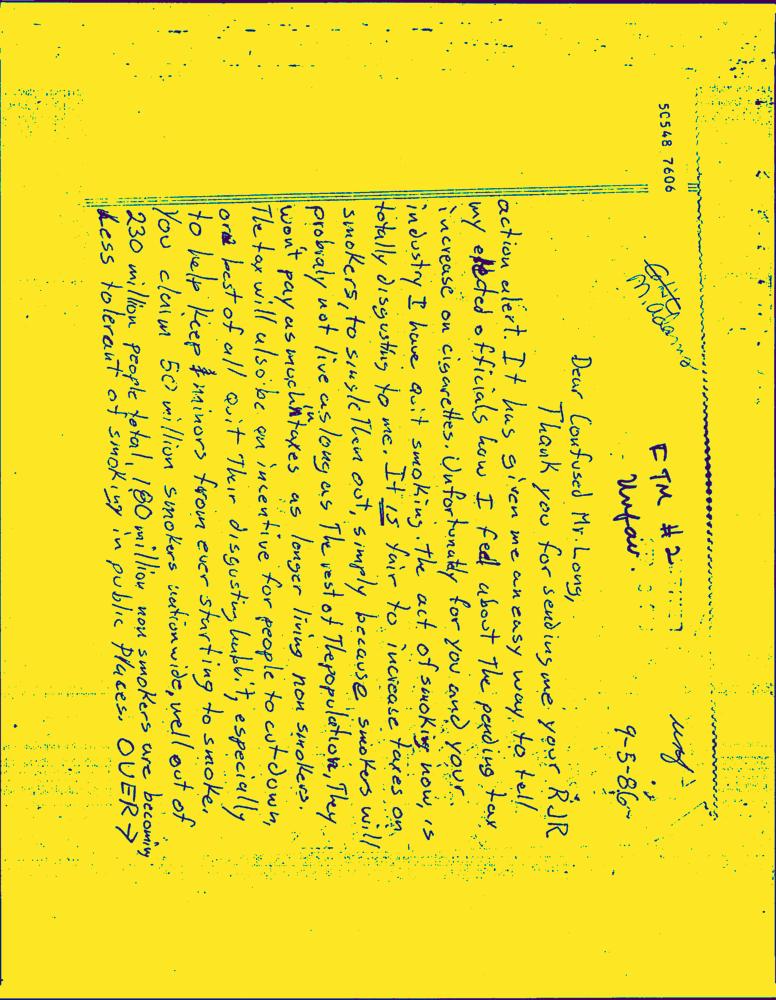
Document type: Hand-Written